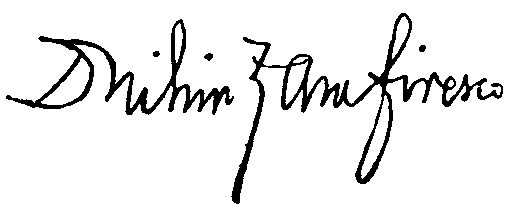
Signature of: duiliu zamfirescu